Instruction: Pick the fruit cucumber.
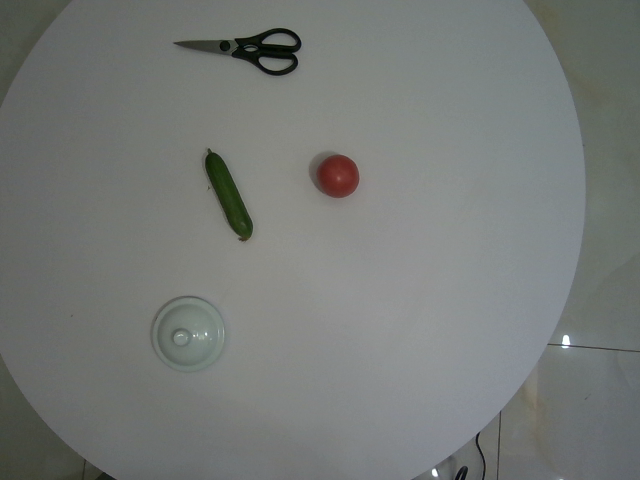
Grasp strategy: vertical